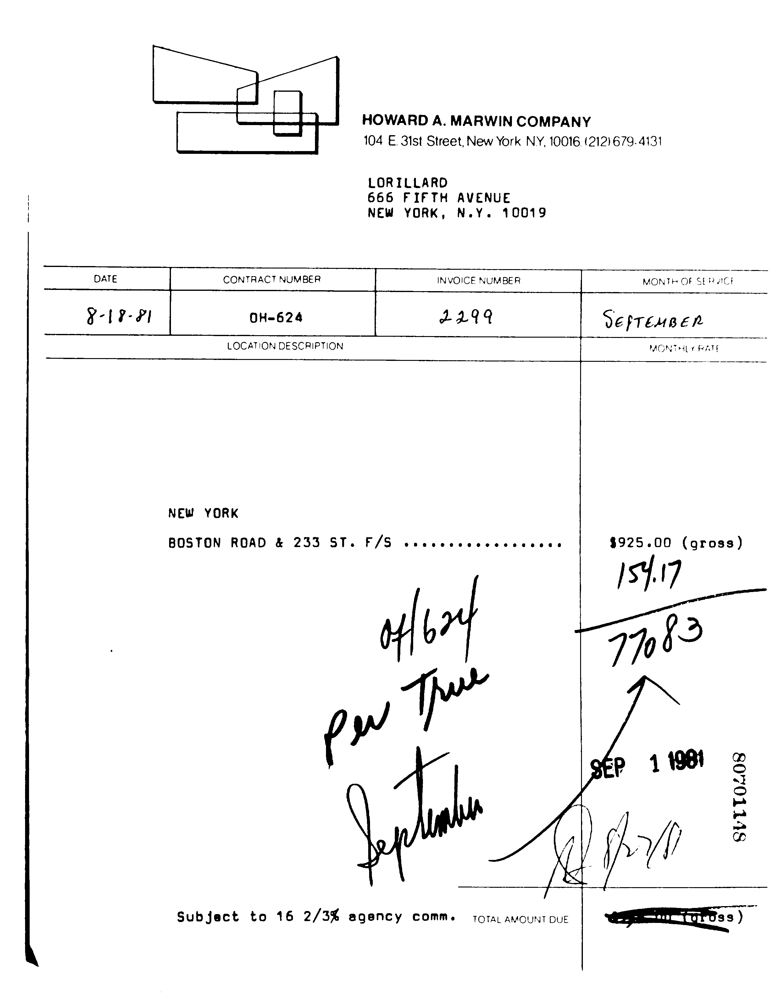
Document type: Invoice